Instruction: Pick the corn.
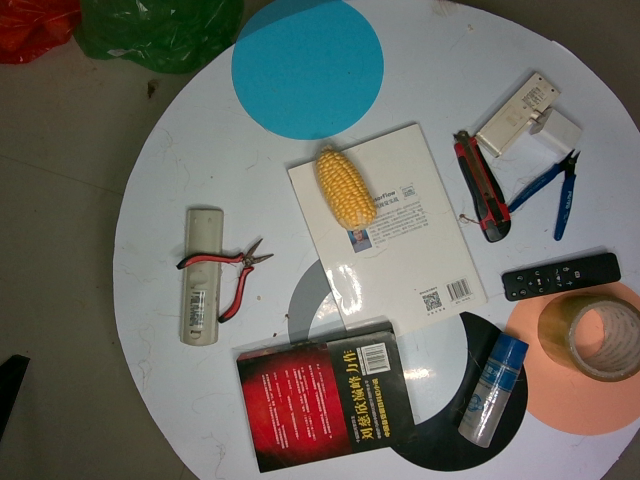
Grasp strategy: vertical